Question: Which state is mentioned in the document?
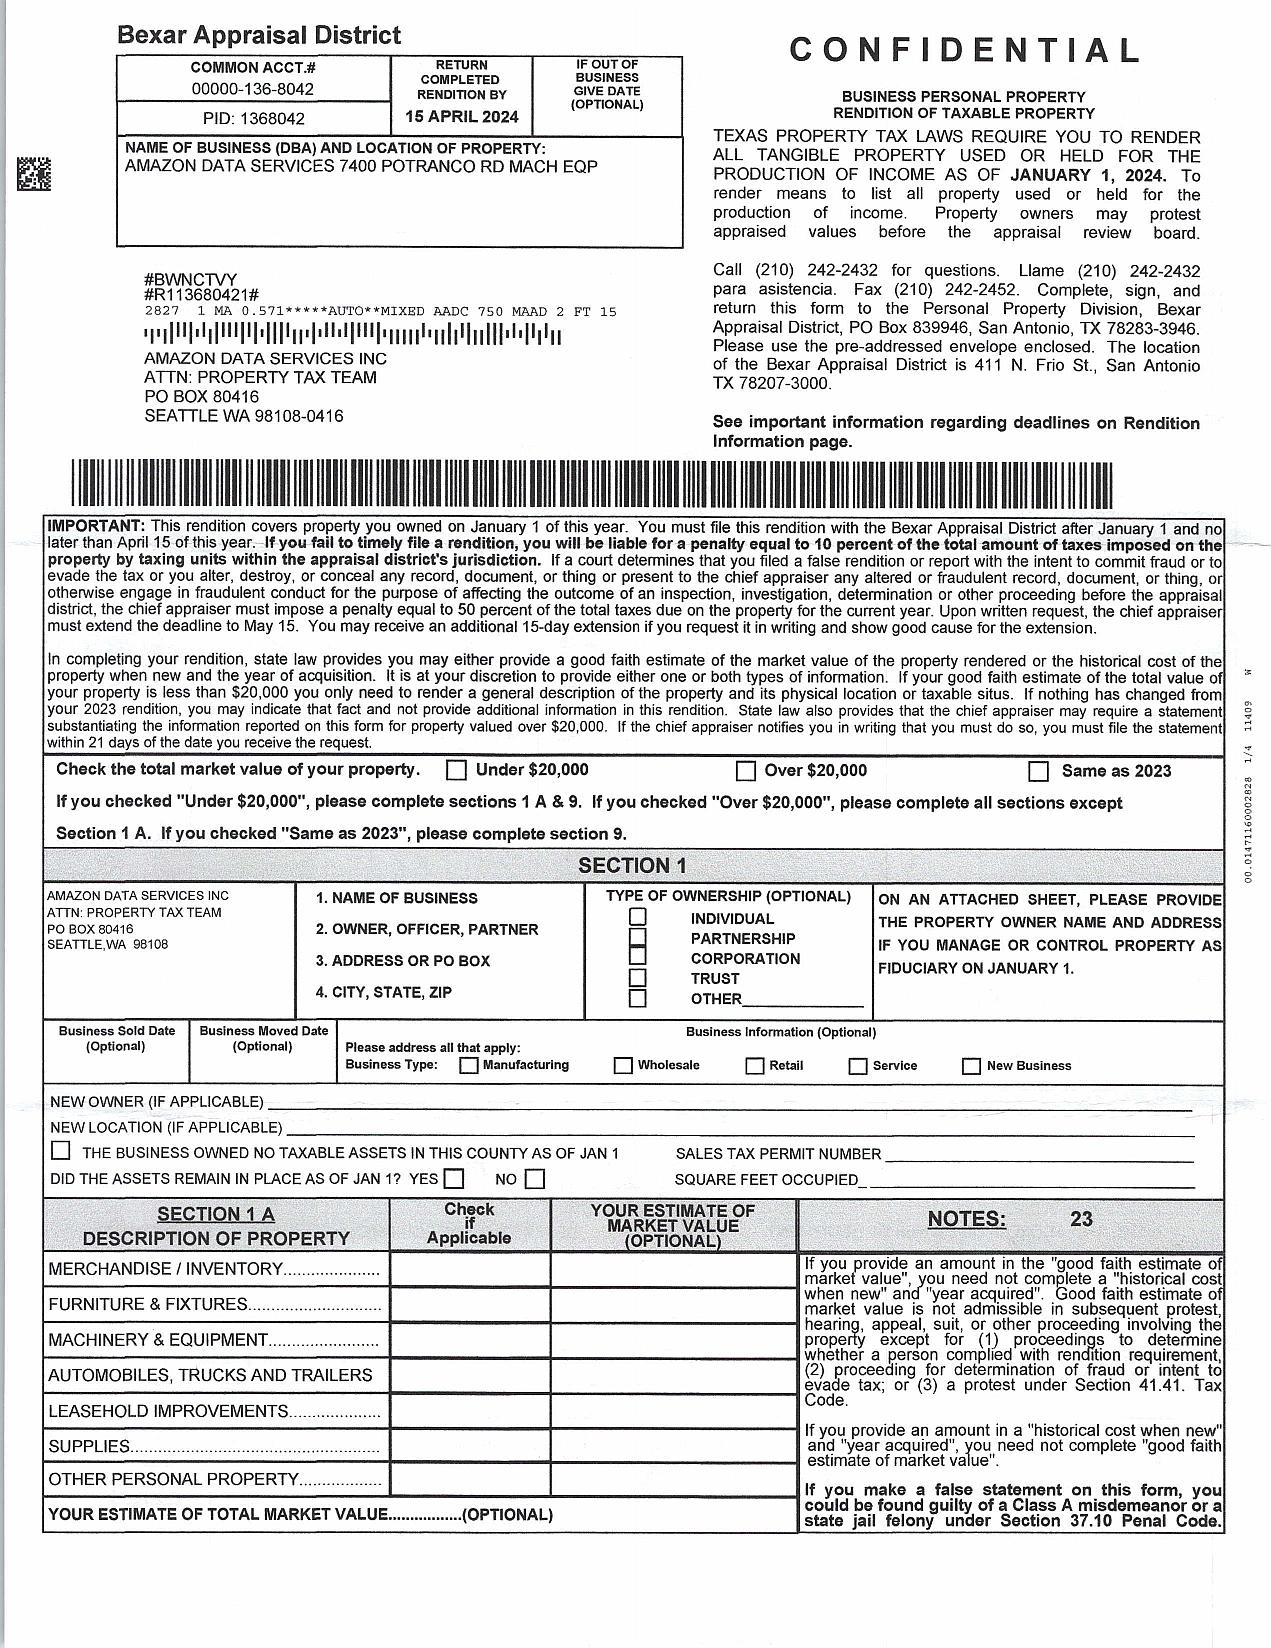
Answer: "TEXAS"